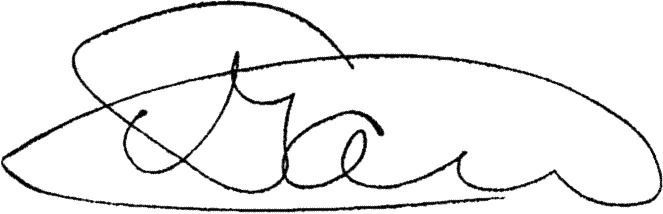
Signature of: serhiy pashynskyi